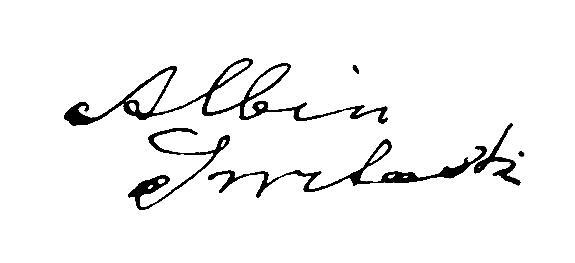
Signature of: albin switalski